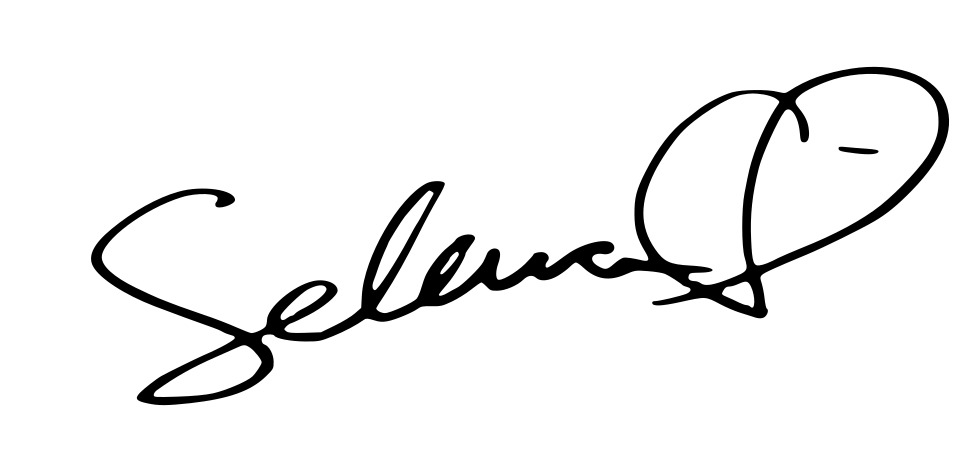
Signature of: selena يارا